Question: What was observed in the imaging?
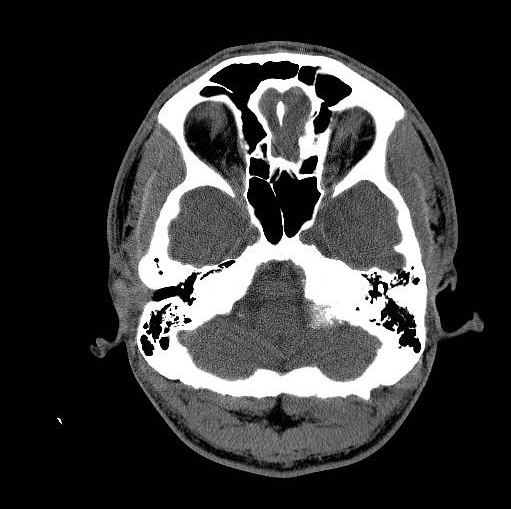
Answer: The imaging shows Multiple MR images demonstrate a dumb-bell-shaped mass at the level of the left jugular foramen, fairly isointense to brain on both T1 and T2 weighted images, which demonstrate homogeneous enhancement on T1-weighted images obtained after the IV administration of gadolinium-DTPA contrast material.  It has mass effect on the underlying medulla.  It also has thickened, enhancing, "dural tail."

Non-contrast CT images demonstrate fairly diffuse calcification throughout the mass. Non-contrast CT images demonstrate fairly diffuse calcification throughout the mass..